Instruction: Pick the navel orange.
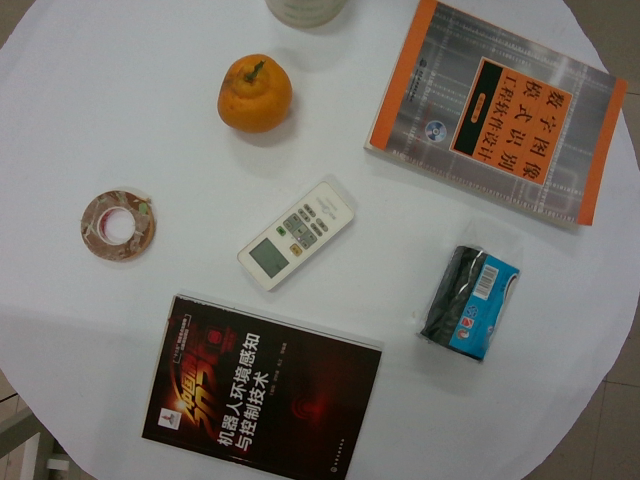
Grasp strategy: vertical